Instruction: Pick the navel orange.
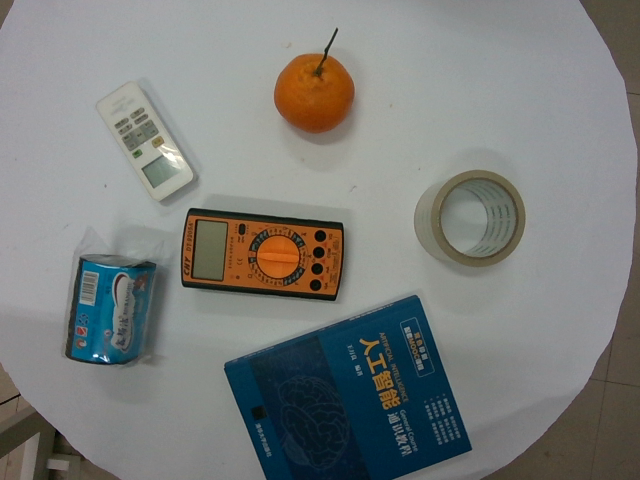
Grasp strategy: vertical